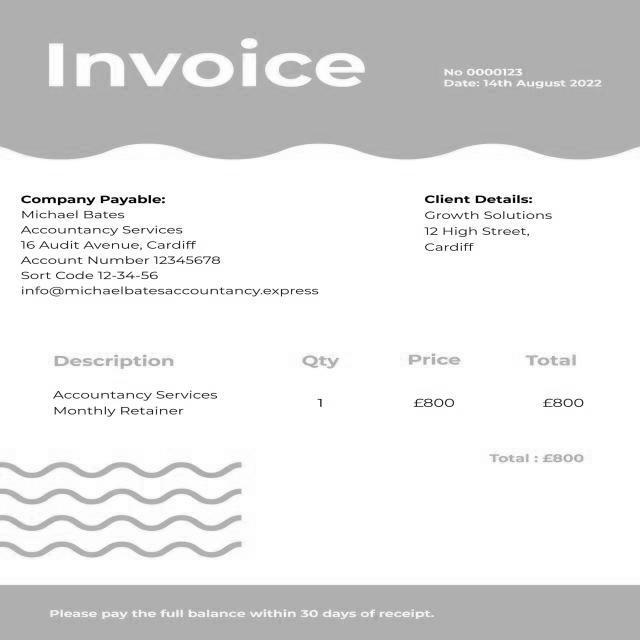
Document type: Invoice